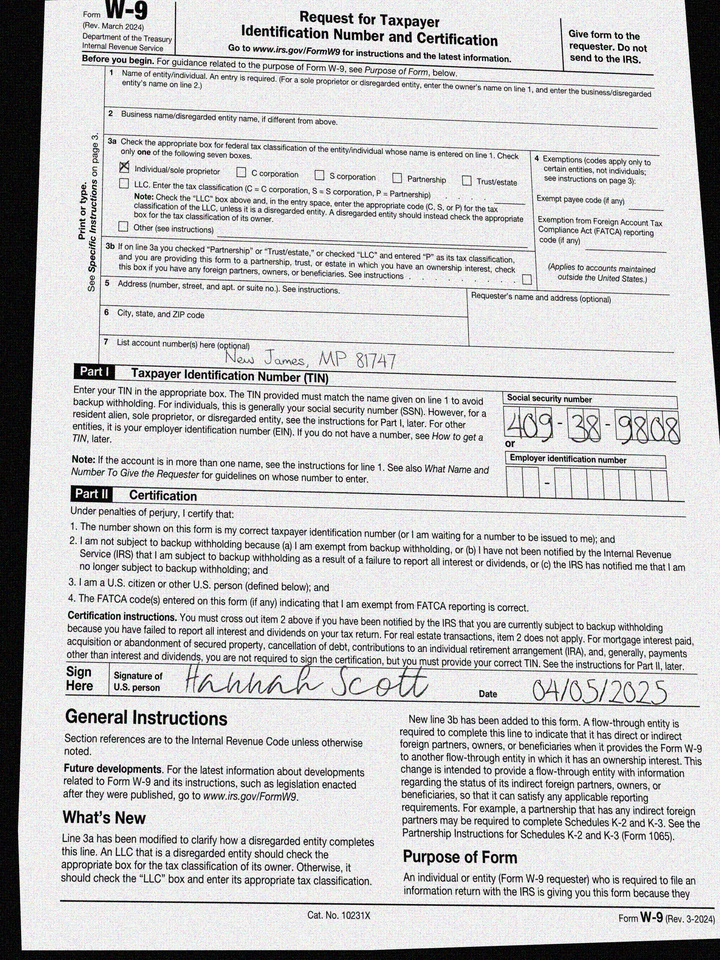
adr2: New James, MP 81747
cbx: yes
ssn: 409389808
sdt: 04/05/2025